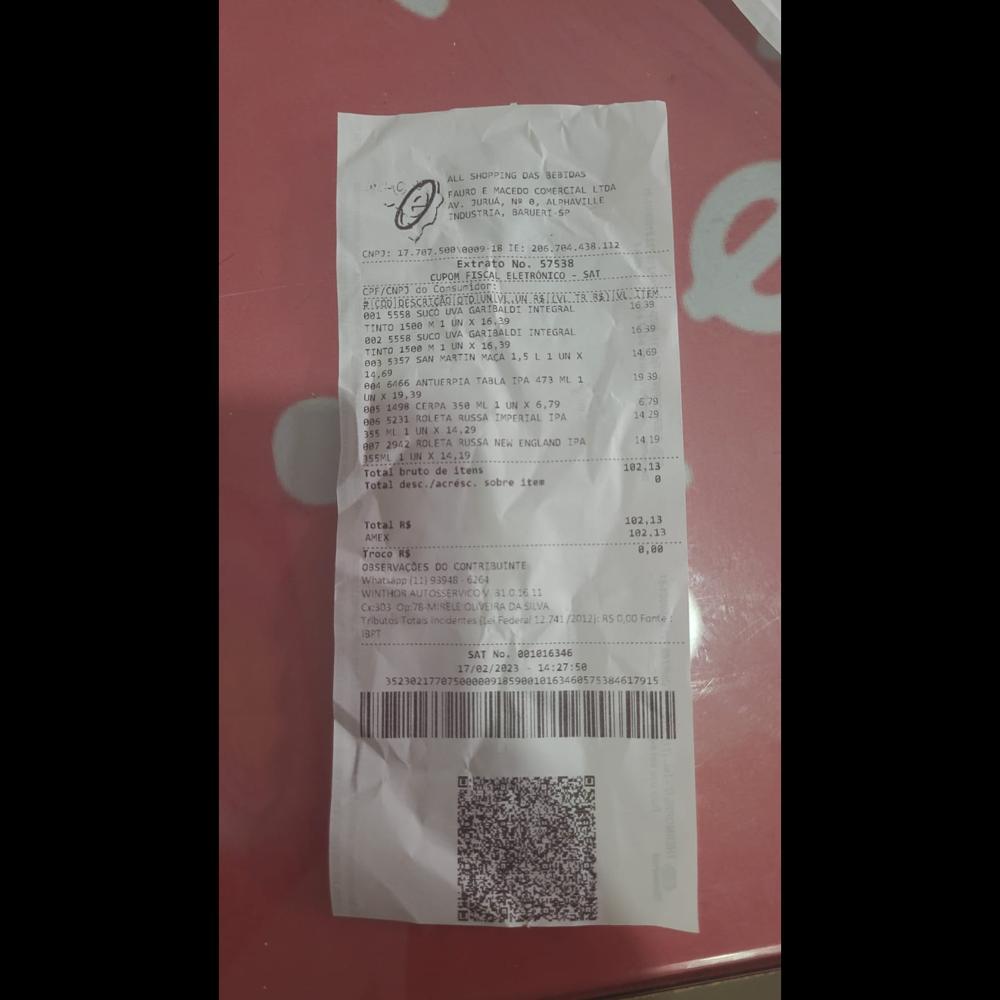
ALL SHOPPING DAS BEBIDAS FAURO E MACEDO COMERCIAL LTDA AV. JURUA, NP 0, ALPHAVILLE - INDUSTRIA, BARUERT- SP CNPJ: 17.787.50810009: 18 IE: 206.784.438.112 Extrato No. 57538 CUPOM. FISCAL, ELETRONICO SAT CPF/CNP) do. Consunicor: ACARIBESIRIASIMENS REILVLIR.B 001 5558 suco. UVA GARIBALDI INTEGRAL TINTO 1500 M1 UN X 16,29 802 5558 SUCO UVA GARIBALDI INTEGRAL TINTO 15e0 M UN X 16,39. 083 5357 SAN MARTIN MACA 1,5 LUN A 14,69 e04 6166 ANTUERPIA TABLA IPA 473 ML 1 UN 19,39 ees 1498 CERPA 350 ML 1UN X 6,79 e05 5231 ROLETA RUSSA IMPERIAL IPA 355 MU - UN: A 14,29 887 2942 ROLETA RUSSA NEW ENGLAND IPA 155ML, LIN 15:49 Total bruto de itens Total desc./acresc. sobre iten Total RS AMEX Troco RS OBSERVACOES 00 CONTRIBUINTE Wnatuapp (11193948 626 WINTHON AUIOSSERVICOY a10:11 CE3DS TributosTotas RT 1639 14,69 1939 679 14.29 1419 102,13 8 102,13 102.13 8,00 A Federal 12.241/ 201215 RSO,COF Fante SAT No. 281016346 17/02/2023 14:27:58 352382177875 463468575384617911